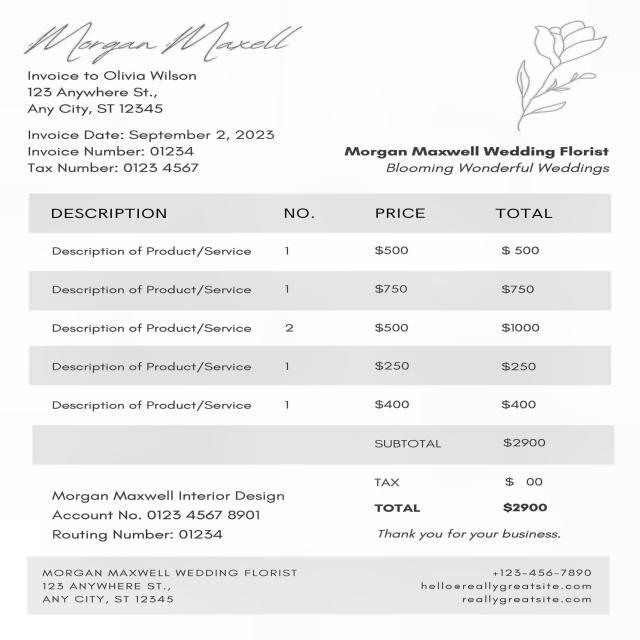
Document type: Invoice